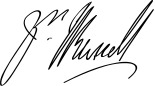
Signature of: john russell 1st earl russell